Retrieve the amount in words, amount in figures, name of the payee, date on the cheque, and the bank name from the image.
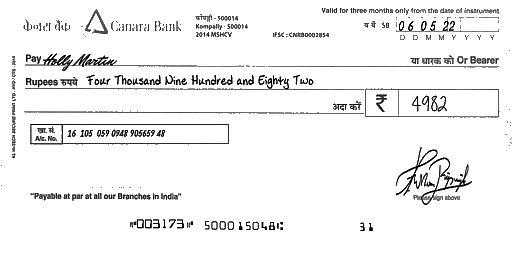
amt_in_words: Four Thousand Nine Hundred and Eighty Two
amt_in_figures: 4982
payee_name: Holly Martin
bank_name: Canara Bank
cheque_date: 06/05/22